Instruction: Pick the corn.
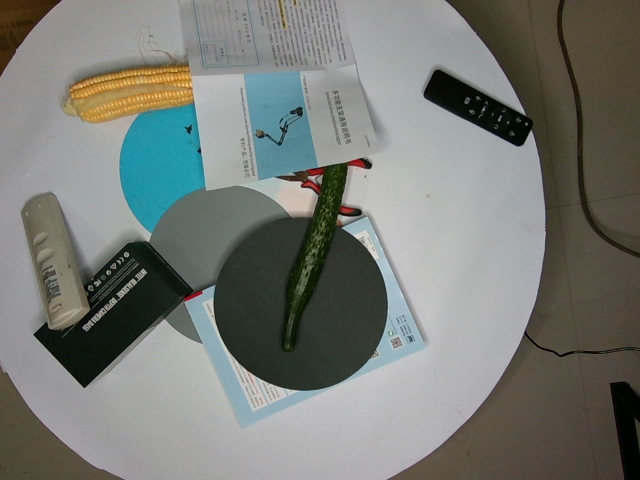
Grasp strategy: vertical